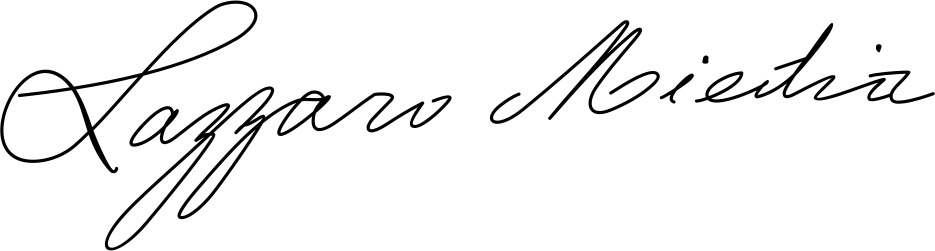
Signature of: lazër mjeda